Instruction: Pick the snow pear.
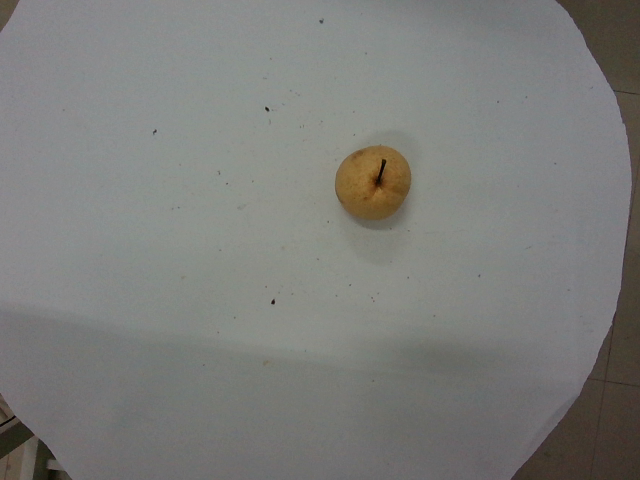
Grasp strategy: vertical